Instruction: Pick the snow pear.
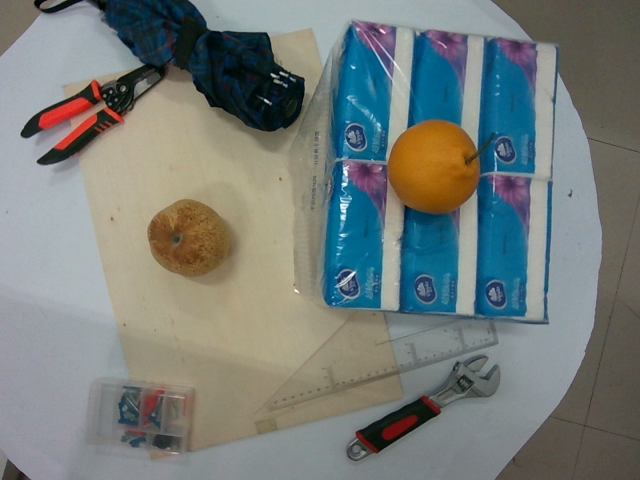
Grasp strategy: vertical